Patient: Female, age 34
A 34-year-old young lady was admitted to the Department of Rheumatology and Immunology of the 2nd affiliated hospital of Chongqing Medical University (CQMU), Chongqing, China, on May 6, 2021, due to "limb joint pain for more than one month" (Figure 1). More than a month before admission, the patient developed bilateral symmetrical pains in her wrists, elbows, knees, and ankles without obvious causes, along with tenderness. These symptoms were heavier in the morning with stiffness, and slight relieving at afternoon. The involved joints were intermittent swelling, without wandering or joint deformity. During the course of disease, she had no fever, cough, expectoration, abdominal pain, and diarrhea. This lady was with a height of 160cm, and a weight of 55kg (BMI 21.48kg/m2). She was a salesperson, working at a supermarket with central air conditioning. And a dog was raised at the lady's home. She had married without a child. She had no history of smoking or alcohol consumption. There was an allergic history to cephalosporin about 10 years ago. She was born and living in Chongqing for a long time, and she had not gone to other places for a recent year. Physical examination of her whole body showed no abnormal findings.
After admission, firstly, the lady's anti-Ro antibody was positive (++), Sjogren's syndrome was suspected. However, no abnormality was found in the parotid gland and bilateral submandibular glands. Therefore, lip mucosa biopsy was performed to further exclude the diagnosis of Sjogren's syndrome. At the same time, ultrasonography of muscle and bone showed that there was some effusion in the joint cavity of the right knee joint. Along with the symptoms of joint pain, rheumatoid arthritis should be considered. Next day, the negative results of anti-cyclic citrullinated peptide (CCP) and rheumatoid factor (RF) helped decrease the possibility of rheumatoid arthritis' diagnosis. Enhanced CT scanning of chest (Figure 2) unexpectedly showed bilateral pulmonary interstitial inflammation, with multiple lymphadenopathies, thus pneumonia was considered (Figure 2A and B). Although the patient had no typical symptoms like fever, cough, expectoration, or shortness of breath, levofloxacin was given empirically with elevated neutrophils (Figure 3A). At the same time, the relevant etiological examination was further arranged; however, these results were successively showed negative (Supplementary Table 2).
On the third day, the lady's joint pain was still obvious, so she underwent an intra-articular puncture, fluid extraction, and 1 mL of Diprospan injection into the intra-articular cavity for anti-inflammatory treatment. The pathological results of lip mucosa came back and showed that no lymphocyte aggregation was found. Till then, the diagnosis of Sjogren's syndrome was completely excluded. And the patient's joint pain relived. One week later, a re-examination of chest CT scanning showed that the inflammation of both lungs was smaller, but lymphadenopathies were basically the same as compared to before (Figure 2C and D). After consultation from the respiratory department, a transfer was recommended to clarify the nature of lymphadenopathy. Doppler ultrasonography of superficial lymph nodes detected several enlarged lymph nodes on the right clavicle, with clear boundaries, and the largest one was about 1.6 x 0.7cm.
On the eighth day, the patient underwent a bronchoscopy plus endobronchial ultrasound-transbronchial needle aspiration (EBUS-TBNA) operation under general anesthesia. During the operation, a small amount of purulent secretion was found in the patient's trachea and bilateral main bronchus, which was lavaged, washed out, and sent to culture. The lavage fluid in the lower left lobe was sent for exfoliative cytology and Xpert MTB/RIF detection. Microscopically, it can be seen that the bilateral bronchial mucosa of each leaf and segment of this patient was normal, the lumen was unobstructed. And no neoplasm, bleeding, or necrosis tissues were found. Then, the ultrasonic bronchoscope was replaced. EBUS-TBNA exploration showed that the lymph nodes in group N4, N7, R10, and L11 were swollen and fused. The lymph nodes in groups N4, N7, R10, and L11 were punctured with 21G puncture needles for 1, 3, 2, and 3 times, respectively. Necrotic chips and strip tissues were extracted and sent to exfoliated cytology, tNGS and pathological biopsy detection. The whole operation process was smooth.
The results of exfoliated cytology showed a few lymphocytes and neutrophils (Figure 3B-E). Pathologist reported squeezed lymphocytes and a few epithelial-like cells (Figure 3F and G). Immunohistochemistry analysis was CK (-), Vim (+), Ki-67 (+) 1%, CEA nidus (+), CK7 (-), and anti-acid staining (-). Xpert MTB/RIF was negative. However, tNGS reported 1225 reads of Legionella pneumophila in the samples of lymph node (Supplementary Table 3). Soon a multidisciplinary team (MDT) including experts in hematology, pathology, rheumatism immunity, respiration, and infection discussed the exact cause of this young lady's hospitalization. Finally, with all the information collected, especially the tNGS results, agreement was made that the patient's condition can be rationally explained by the infection of Legionella pneumophila. Thus, levofloxacin continued. By the 15th day, joint pain of the patient was completely relieved, so she was discharged from the hospital with the advice of another week's oral levofloxacin taking.
A month later, not only did the interstitial changes in both lungs were further improved by re-examination of chest CT scanning, but also the enlarged lymph nodes began to shrink (Figure 2E and F). On the 59th day, the patient was followed up at the outpatient department. The symptoms of joint pain did not recur, the interstitial changes of both lungs on chest CT were further improved, and the enlarged lymph nodes were further reduced (Figure 2G and H). During the last follow-up of 141th day, the joint pain still did not recur. The interstitial lesions in both lungs disappeared completely on chest CT, and the enlarged lymph nodes became much smaller (Figure 2I and J).
Keywords: legionella pneumophila, case report, levofloxacin, precision treatment, tngs, targeted next-generation sequencing
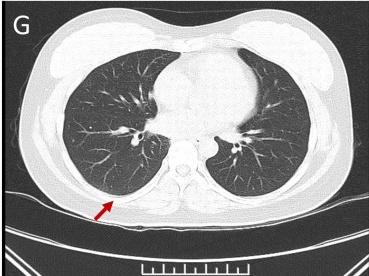
Image caption: Enhanced chest CT scanning of the patient. Chest CT enhancement showed pneumonia of right lower lung was getting smaller under pulmonary window.